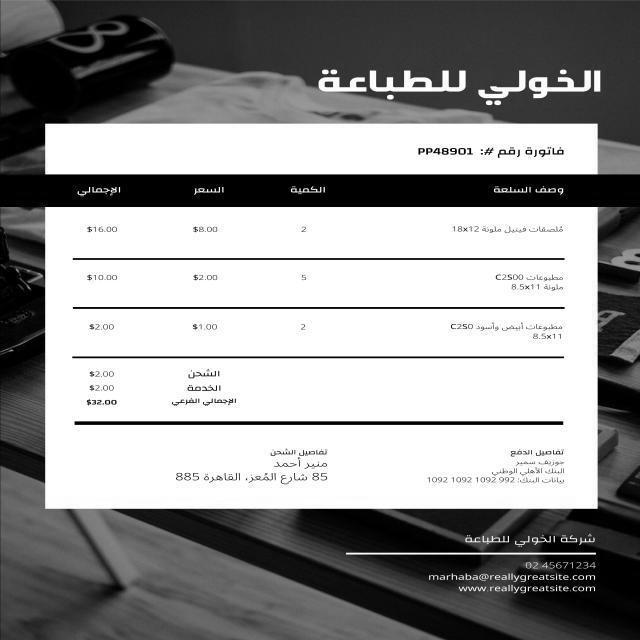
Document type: Invoice